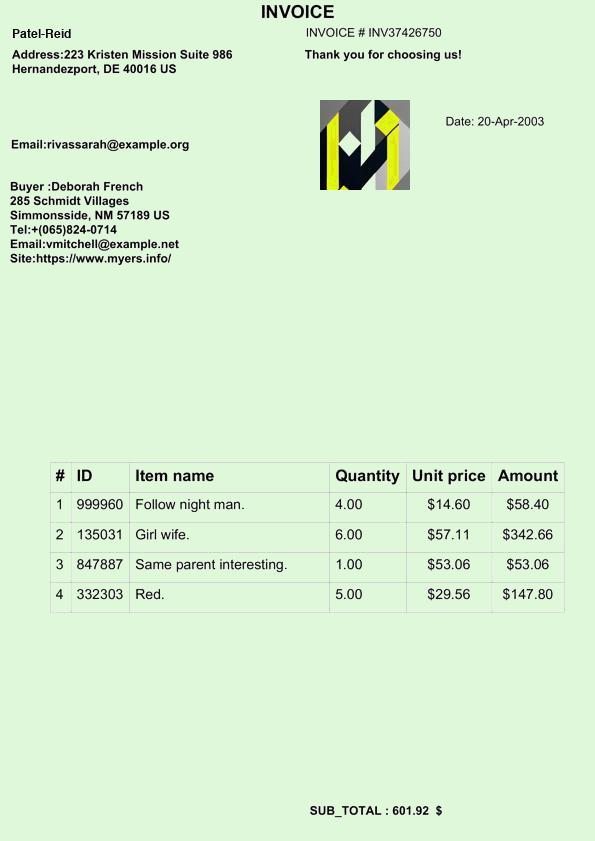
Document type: Invoice